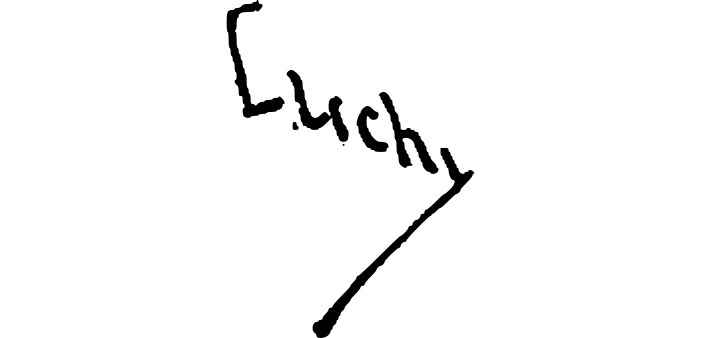
Signature of: josé cuchy arnau